Extract the amount written in words, the amount in digits, the name of the payee, the date on the cheque, and the bank's name from the image.
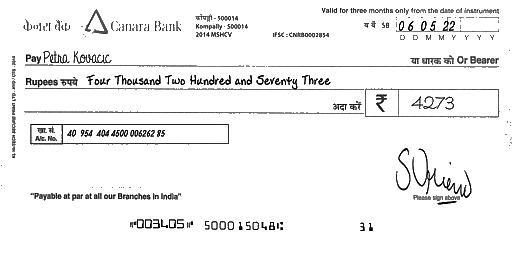
amt_in_words: Four Thousand Two Hundred and Seventy Three
amt_in_figures: 4273
payee_name: Petra Kovacic
bank_name: Canara Bank
cheque_date: 06/05/22